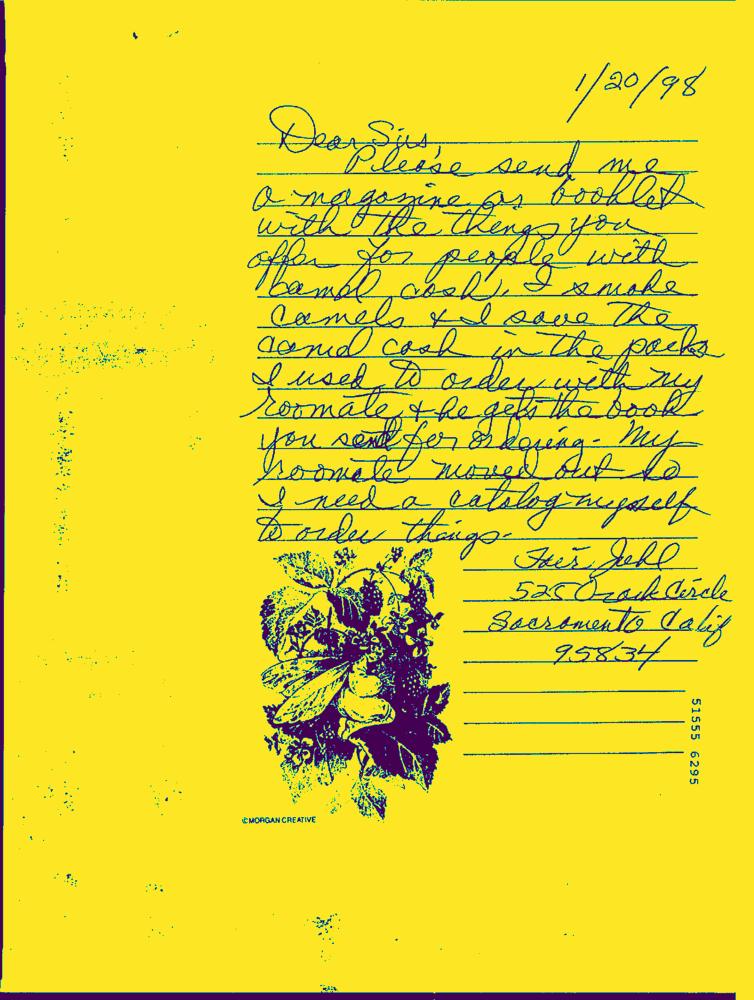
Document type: Hand-Written